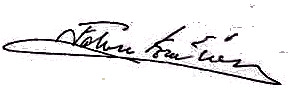
Signature of: fahri korutürk